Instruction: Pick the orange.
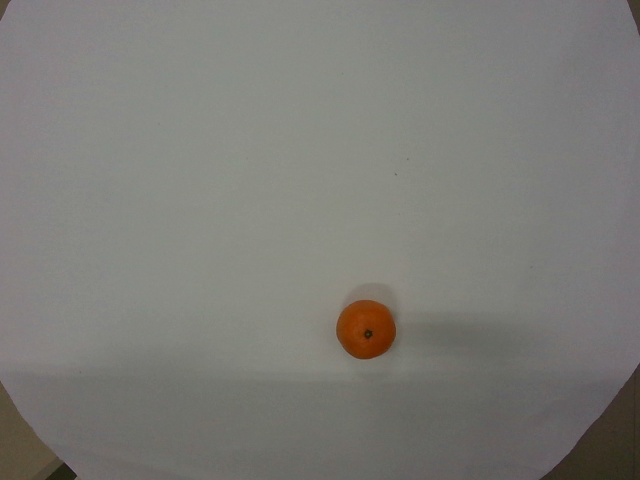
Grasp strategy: vertical